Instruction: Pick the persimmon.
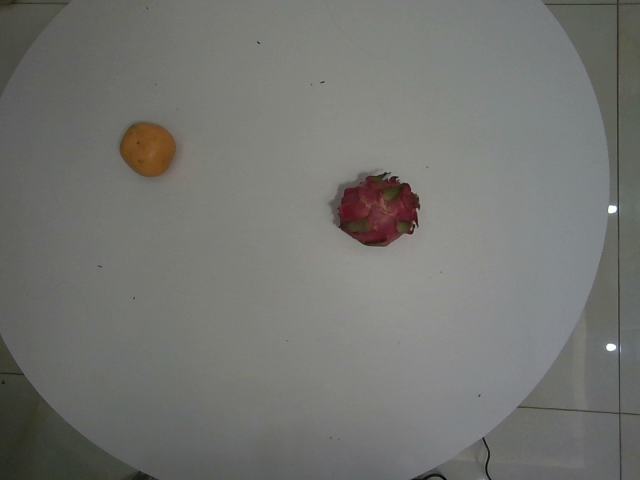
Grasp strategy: vertical